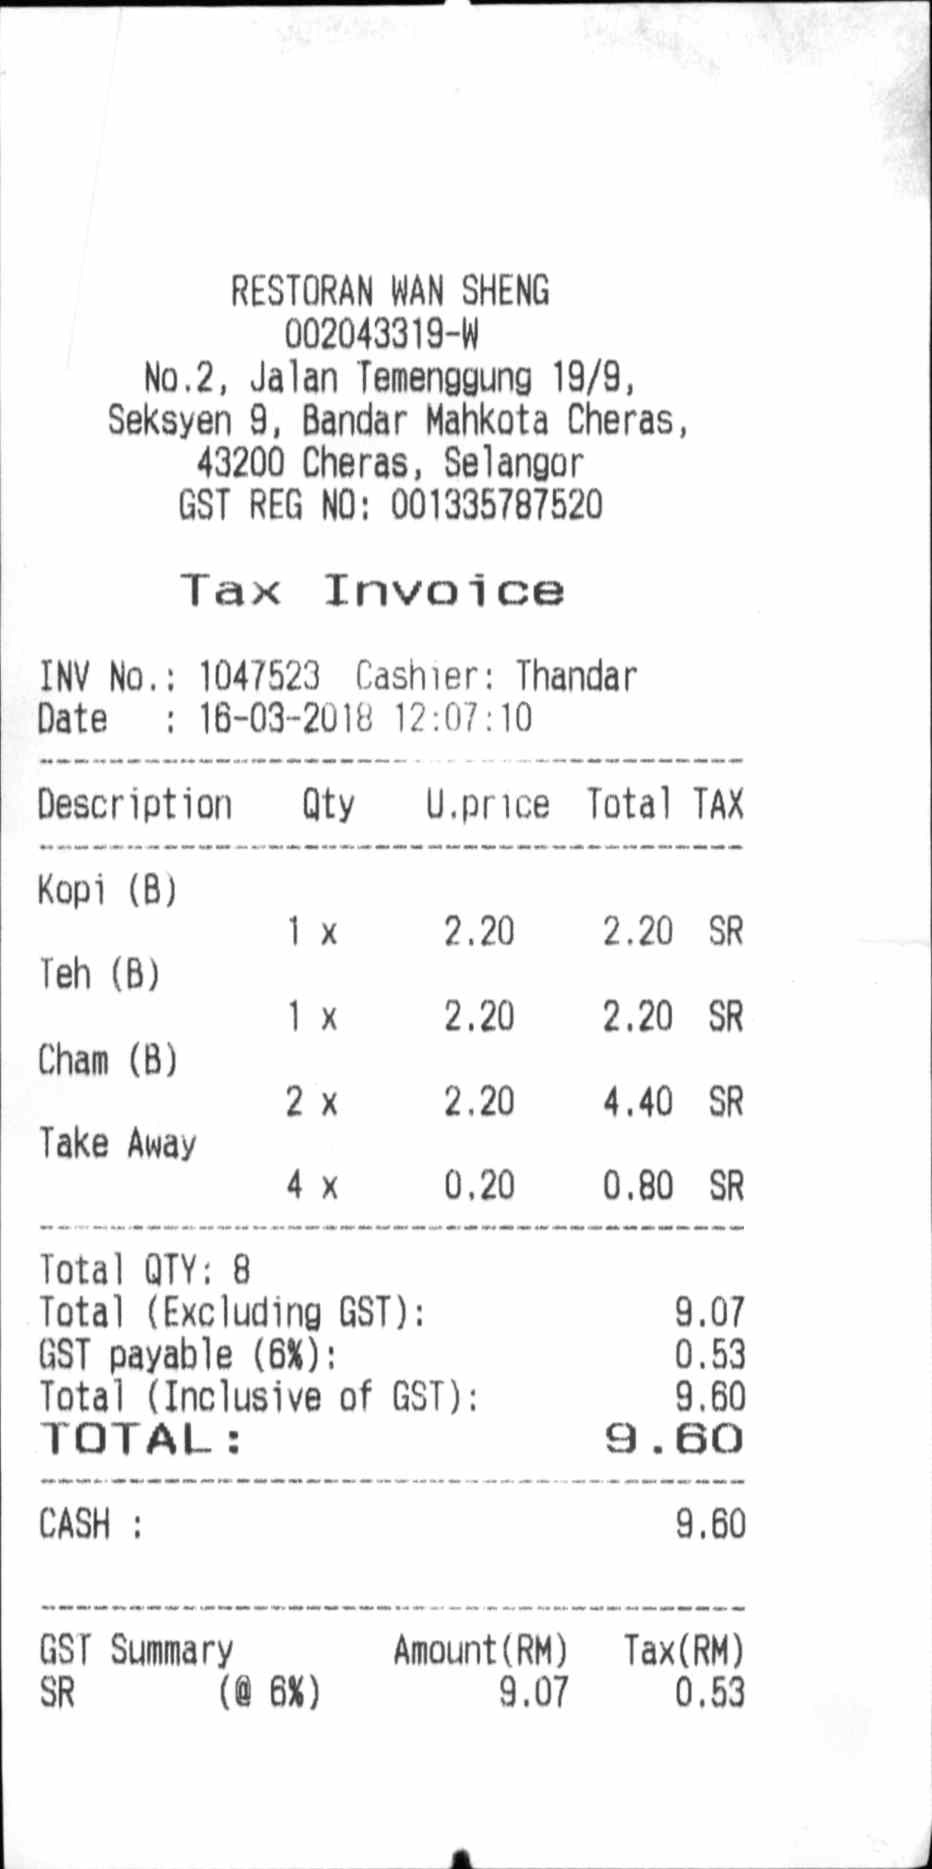
RESTORAN WAN SHENG
002043319-W
NO.2, JALAN TEMENGGUNG 19/9,
SEKSYEN 9, BANDAR MAHKOTA CHERAS,
43200 CHERAS, SELANGOR
GST REG NO: 001355787520
TAX INVOICE
INV NO.: 1047523
CASHIER: THANDAR
DATE: 16-03-2018
12:07:10
DESCRIPTION
QTY
U.PRICE
TOTAL
TAX
KOPI (B)
1 X
2.20
2.20
SR
TEH (B)
1 X
2.20
2.20
SR
CHAM (B)
2 X
2.20
4.40
SR
TAKE AWAY
4 X
0.20
0.80
SR
TOTAL QTY: 8
TOTAL (EXCLUDING GST):
9.07
GST PAYABLE (6%):
0.53
TOTAL (INCLUSIVE OF GST):
9.60
TOTAL:
9.60
CASH:
9.60
GST SUMMARY
AMOUNT (RM)
TAX (RM)
SR
(@ 6%)
9.07
0.53